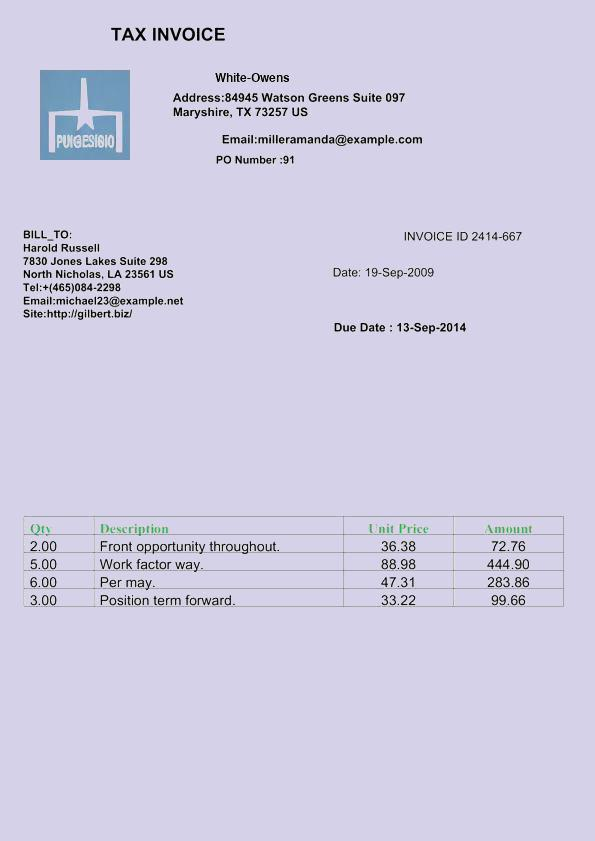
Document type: Invoice